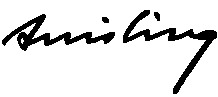
Signature of: vidkun quisling